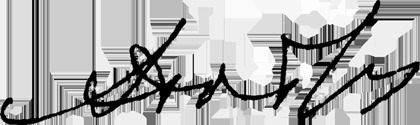
Signature of: anatolii dobrovolskyi